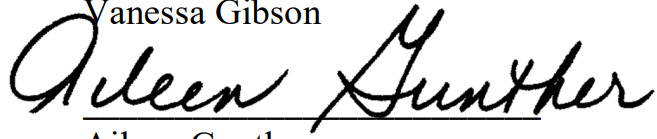
Signature of: aileen gunther